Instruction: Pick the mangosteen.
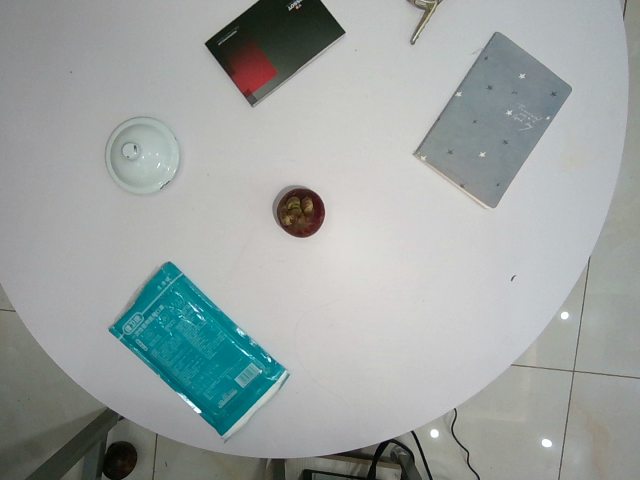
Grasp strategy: vertical